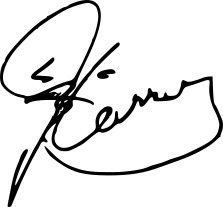
Signature of: jim carrey